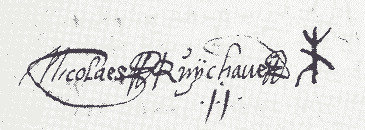
Signature of: nicolaes ruychaver